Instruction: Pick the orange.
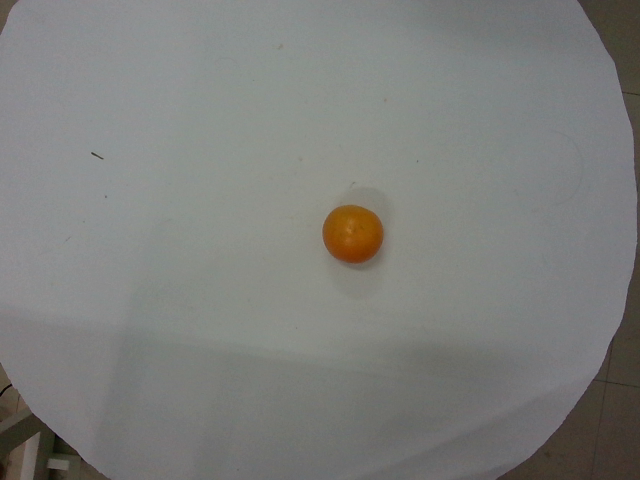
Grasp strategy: vertical